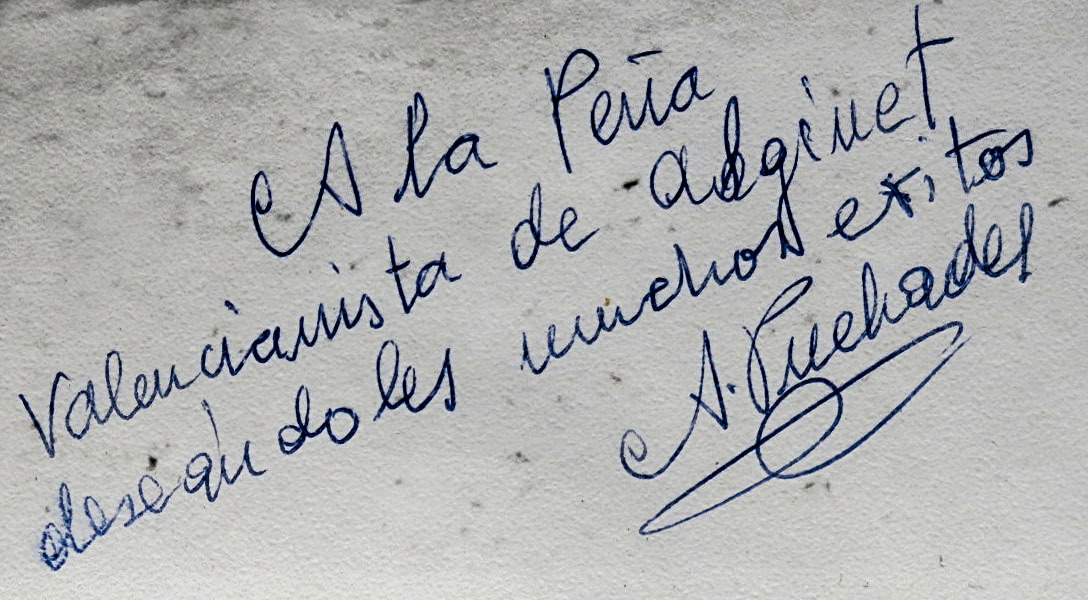
Signature of: antonio puchades